Question: How does the patient history play a role?
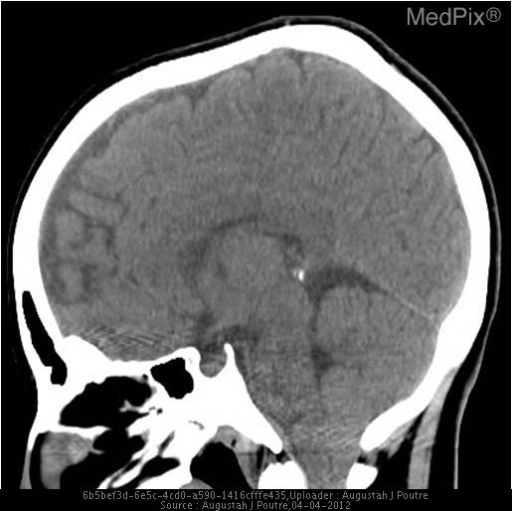
Answer: The patient's history of 21 y/o woman who presented to the ER with gradual onset headache for the past 2 weeks. is key in understanding the case.